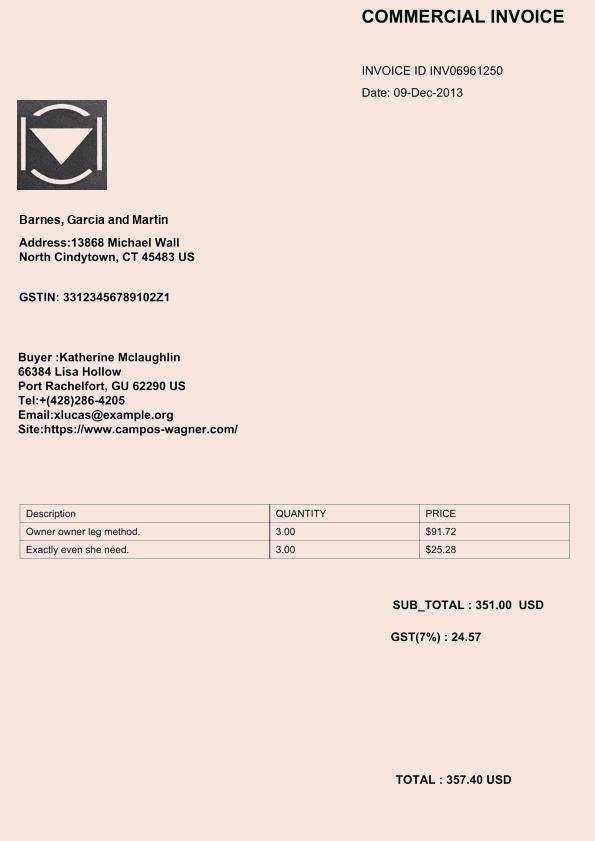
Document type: Invoice